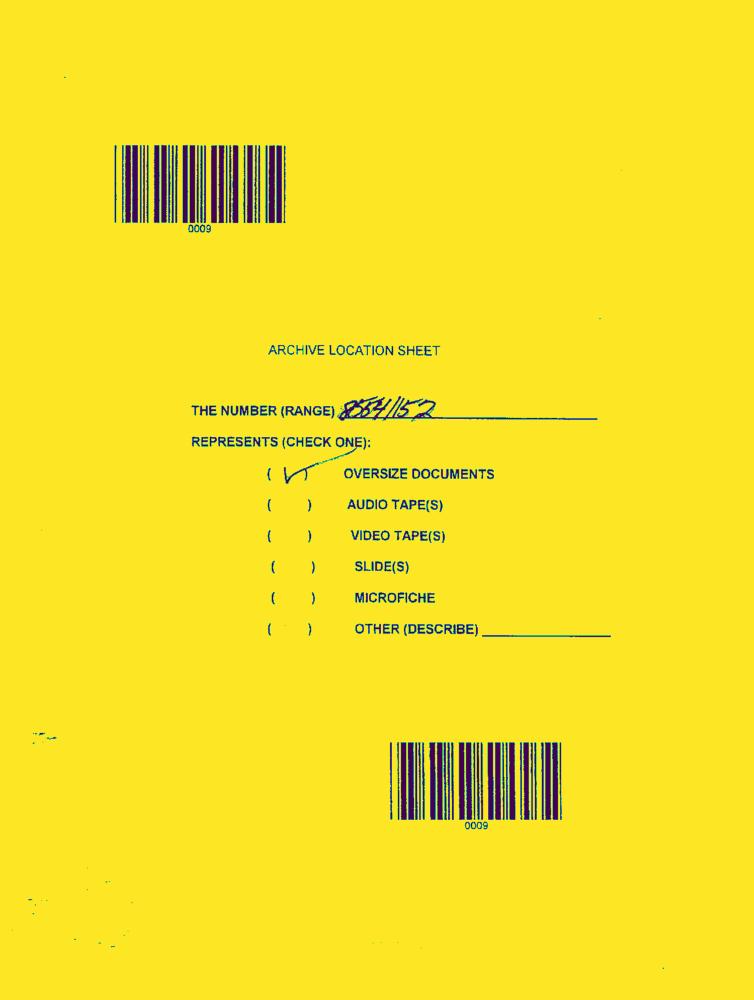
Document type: News-Article